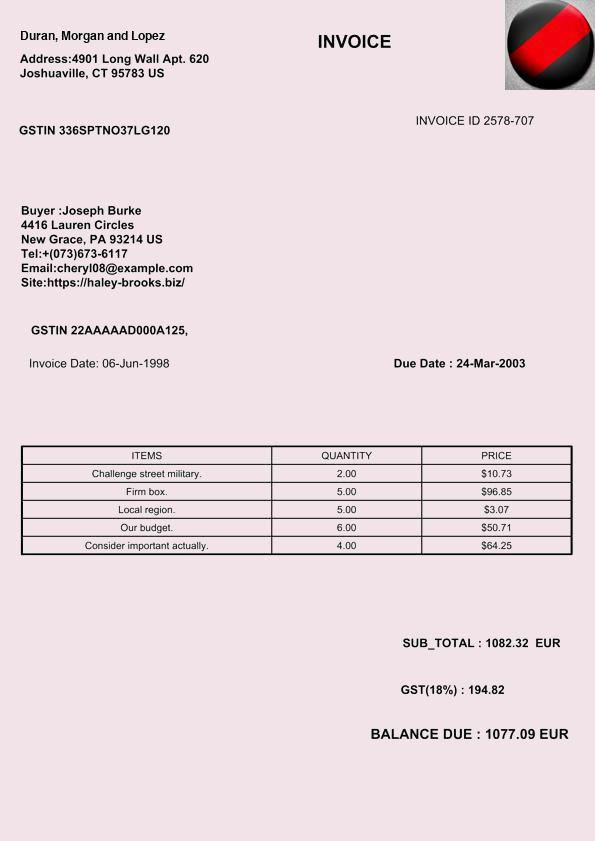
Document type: Invoice